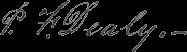
Signature of: patrick f dealy